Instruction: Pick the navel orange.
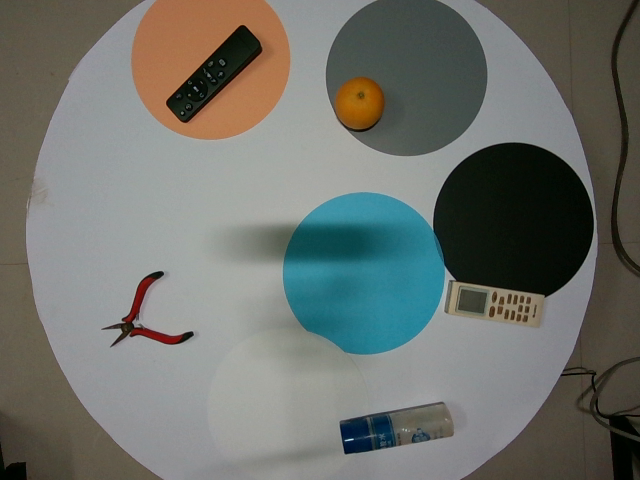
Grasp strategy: vertical